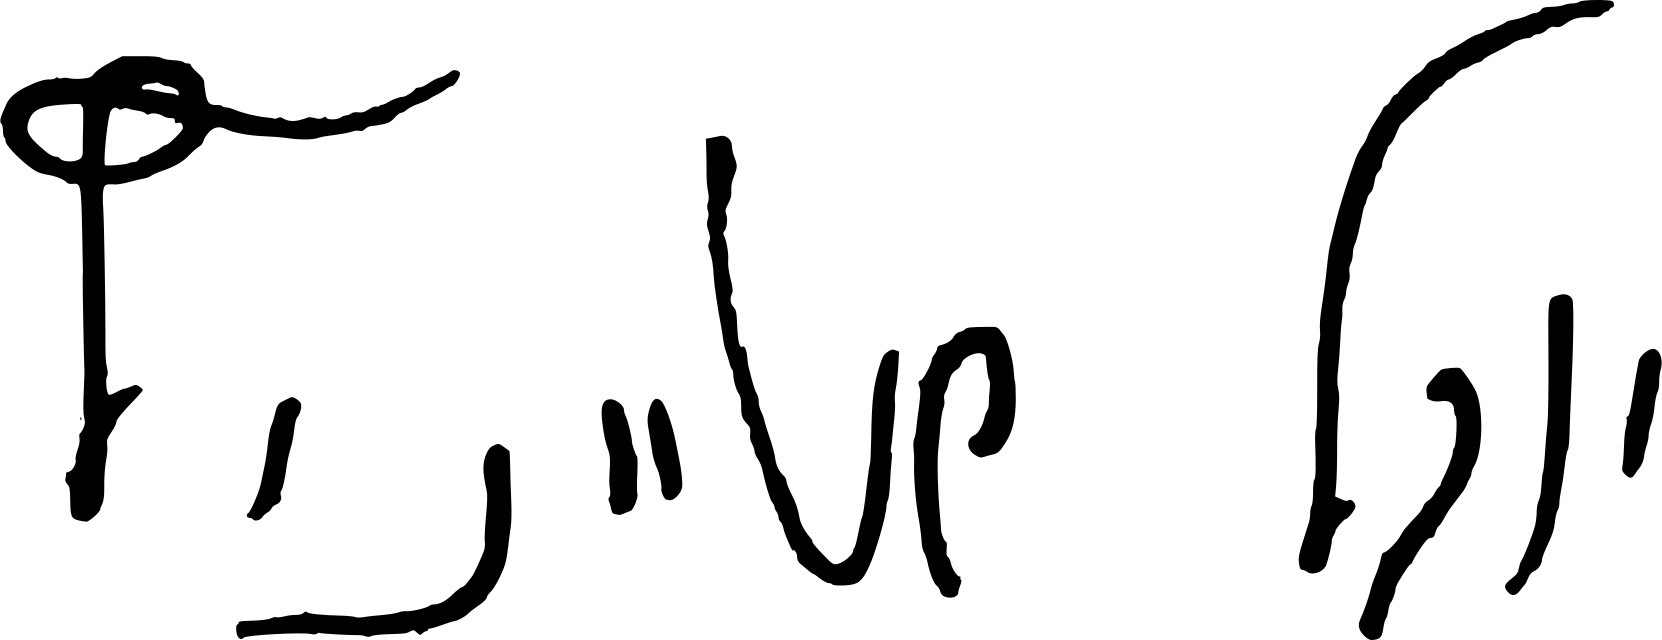
Signature of: yuval steinitz